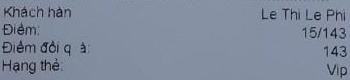
Khách hàng Le Thi Le Phi
Điểm: 15/143
Điểm đổi quà: 143
Hạng thẻ: Vip